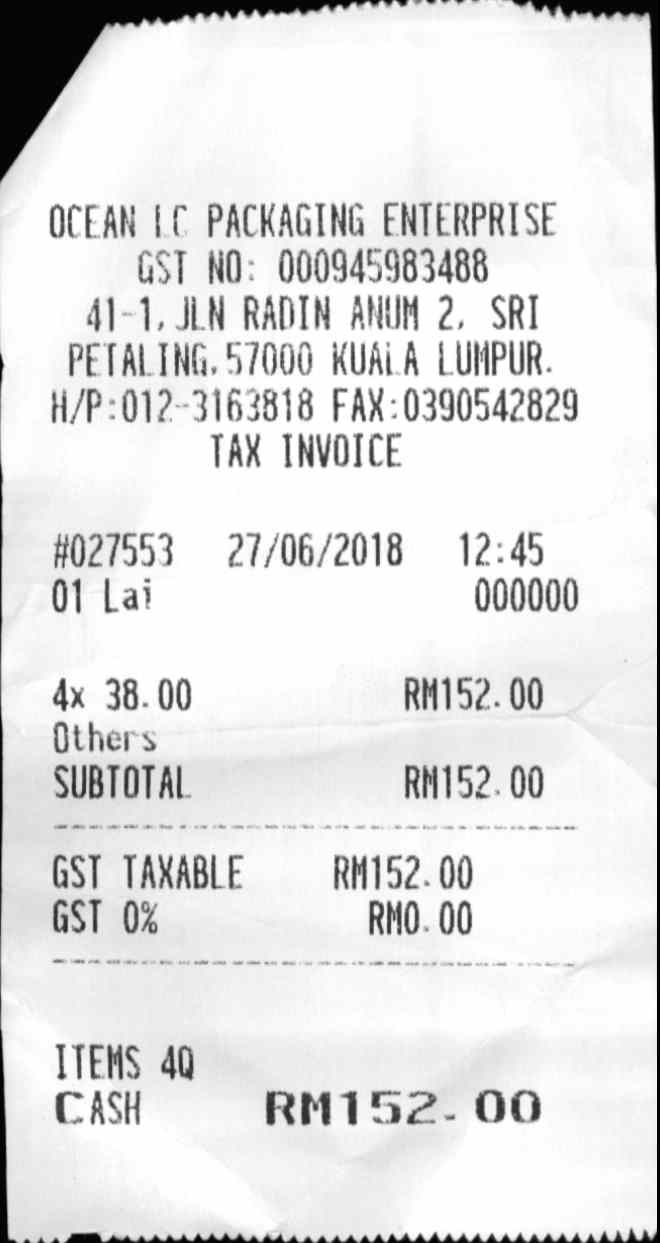
OCEAN LC PACKAGING ENTERPRISE
GST NO: 000945983488
41-1, JLN RADIN ANUM 2, SRI
PETALING, 57000 KUALA LUMPUR.
H/P:012-3163818 FAX:0390542829
TAX INVOICE
#027553
27/06/2018
12:45
01 LAI
000000
4X 38.00
RM152.00
OTHERS
SUBTOTAL
RM152.00
GST TAXABLE
RM152.00
GST 0%
RM0.00
ITEMS 4Q
CASH
RM152.00